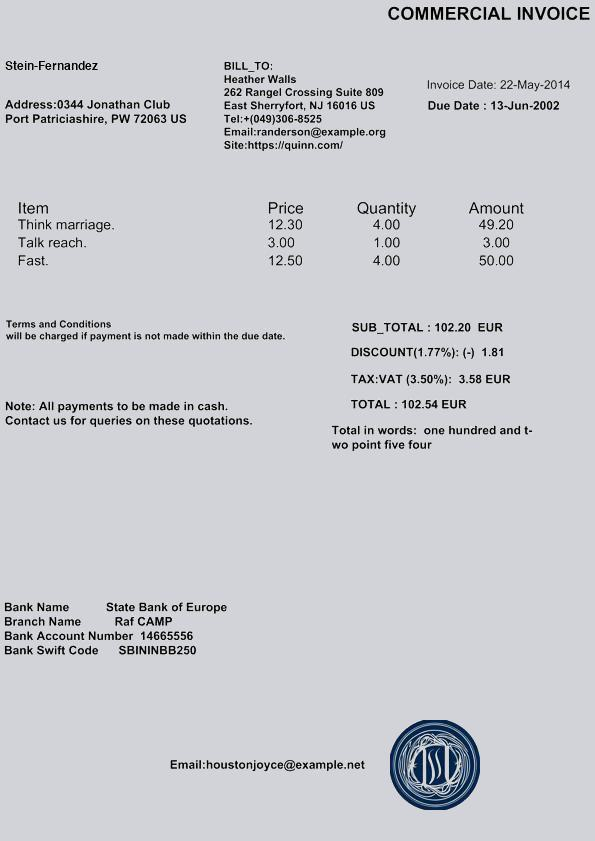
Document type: Invoice